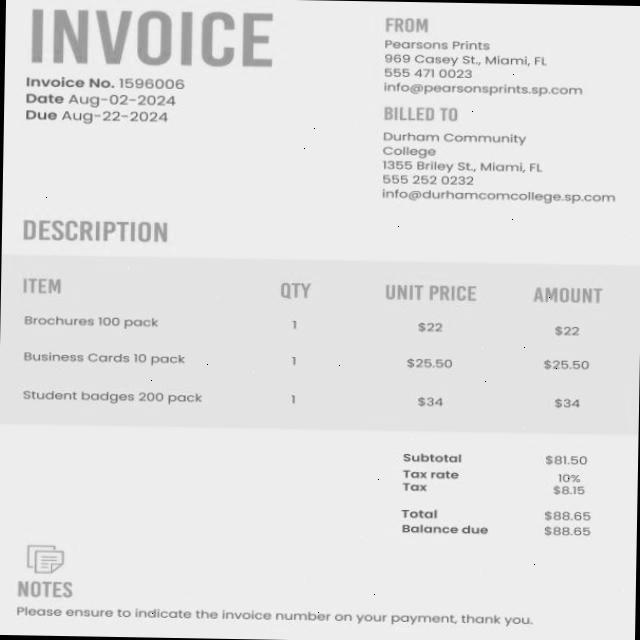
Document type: Invoice